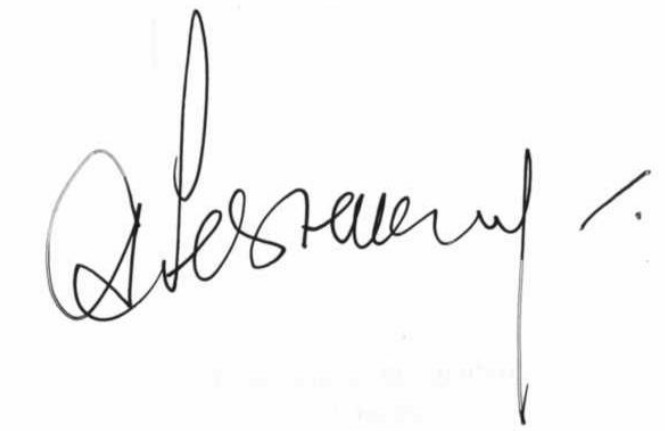
Signature of: aron reznikov